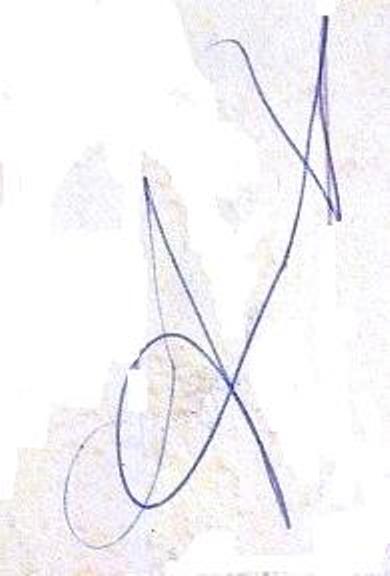
Signature of: aleksandr zaytsev